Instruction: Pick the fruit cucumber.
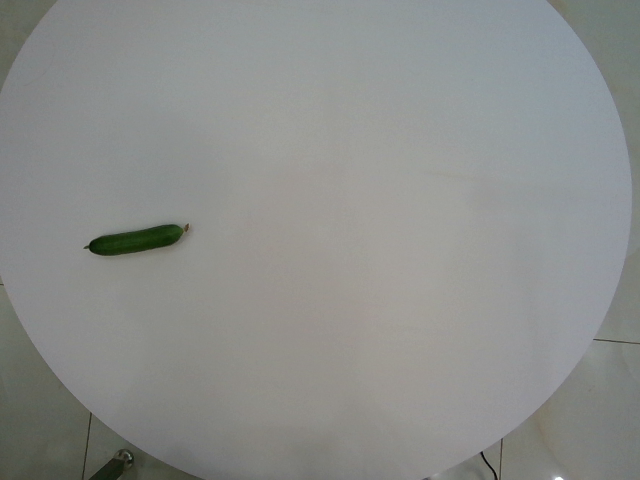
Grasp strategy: vertical